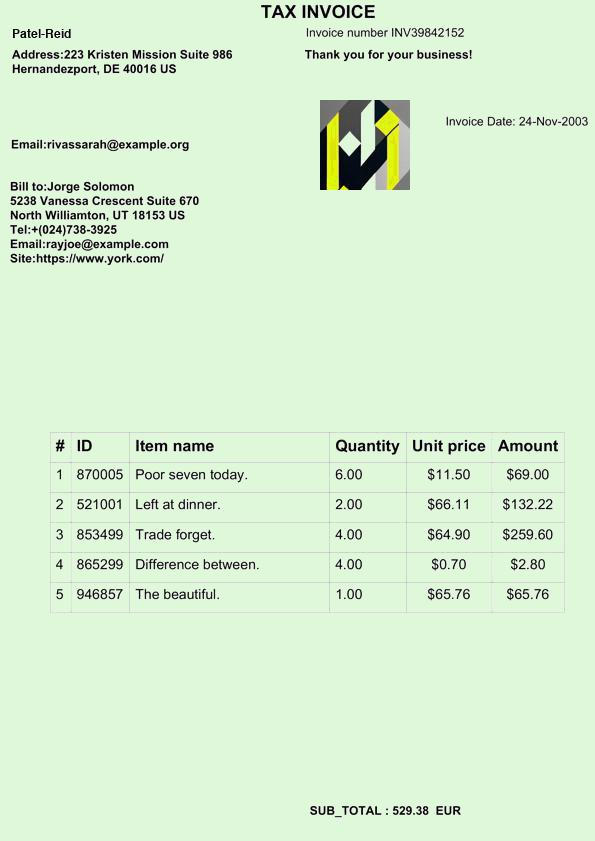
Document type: Invoice